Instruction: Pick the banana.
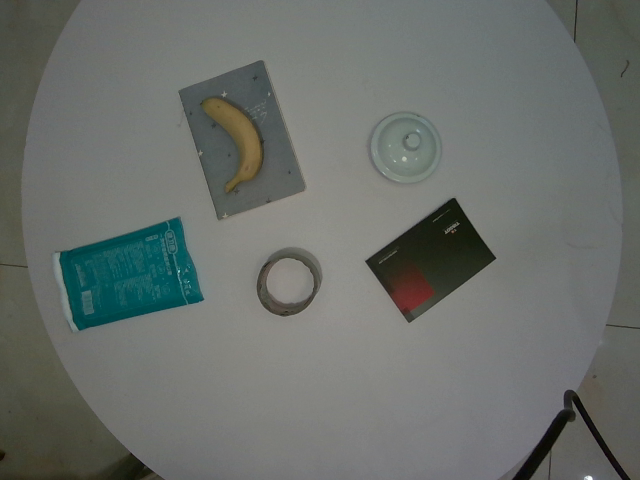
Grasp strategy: vertical